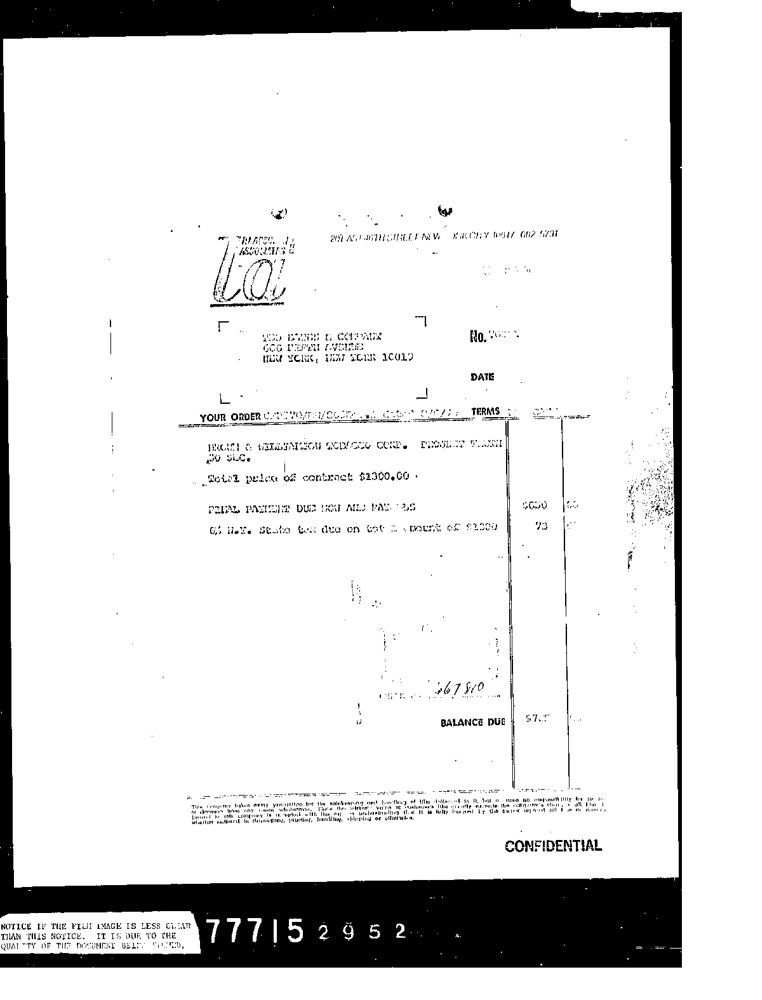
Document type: Invoice